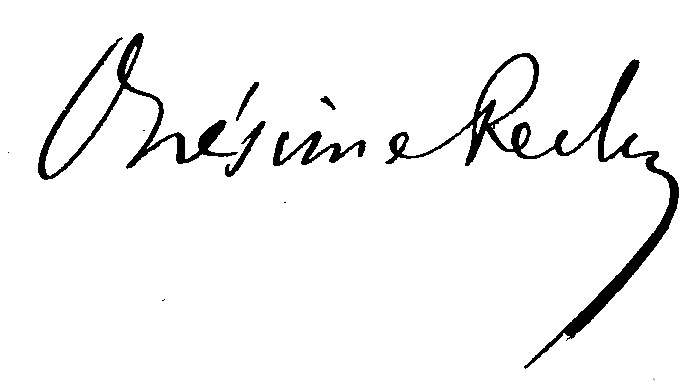
Signature of: onésime reclus